Question: Which state is mentioned in the document?
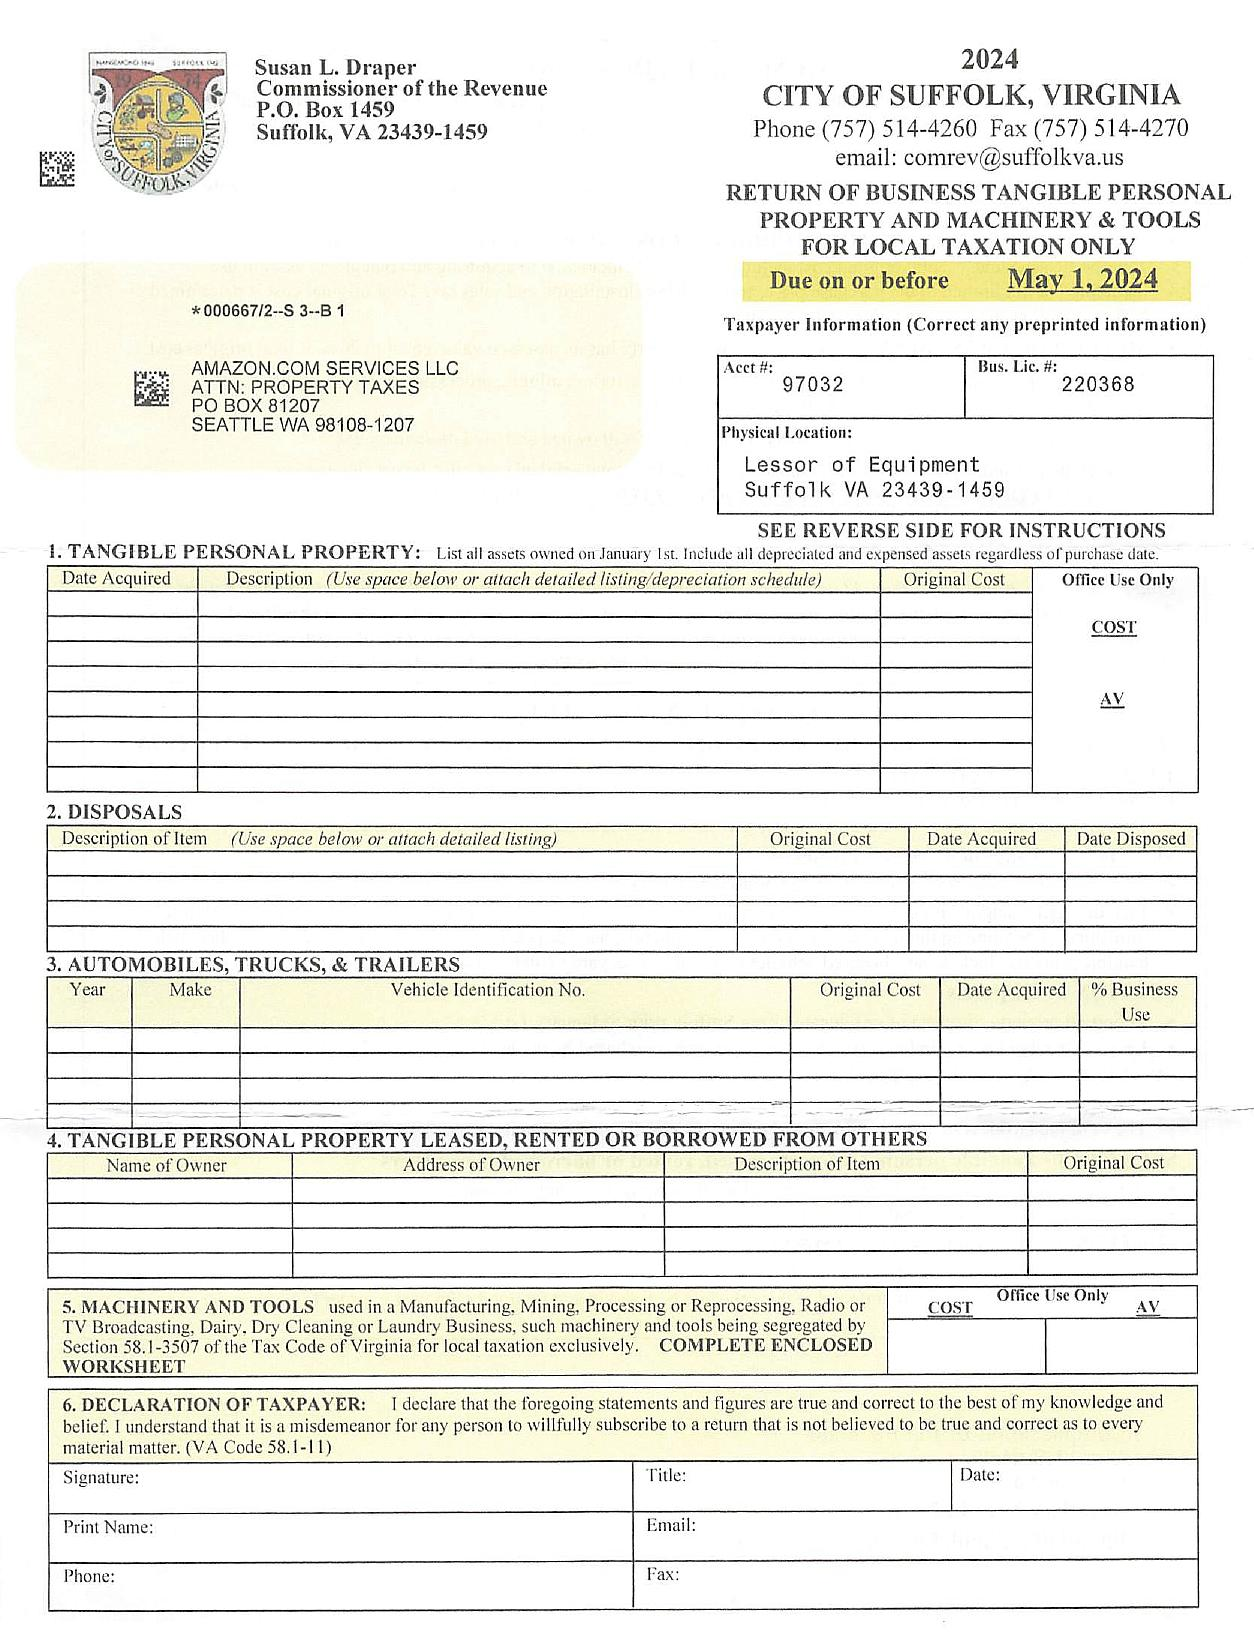
Answer: "VIRGINIA"